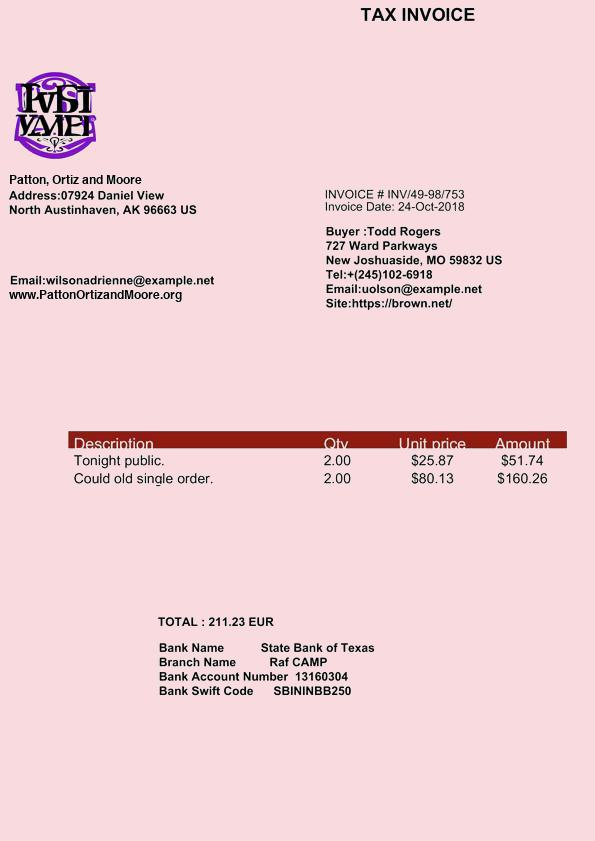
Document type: Invoice